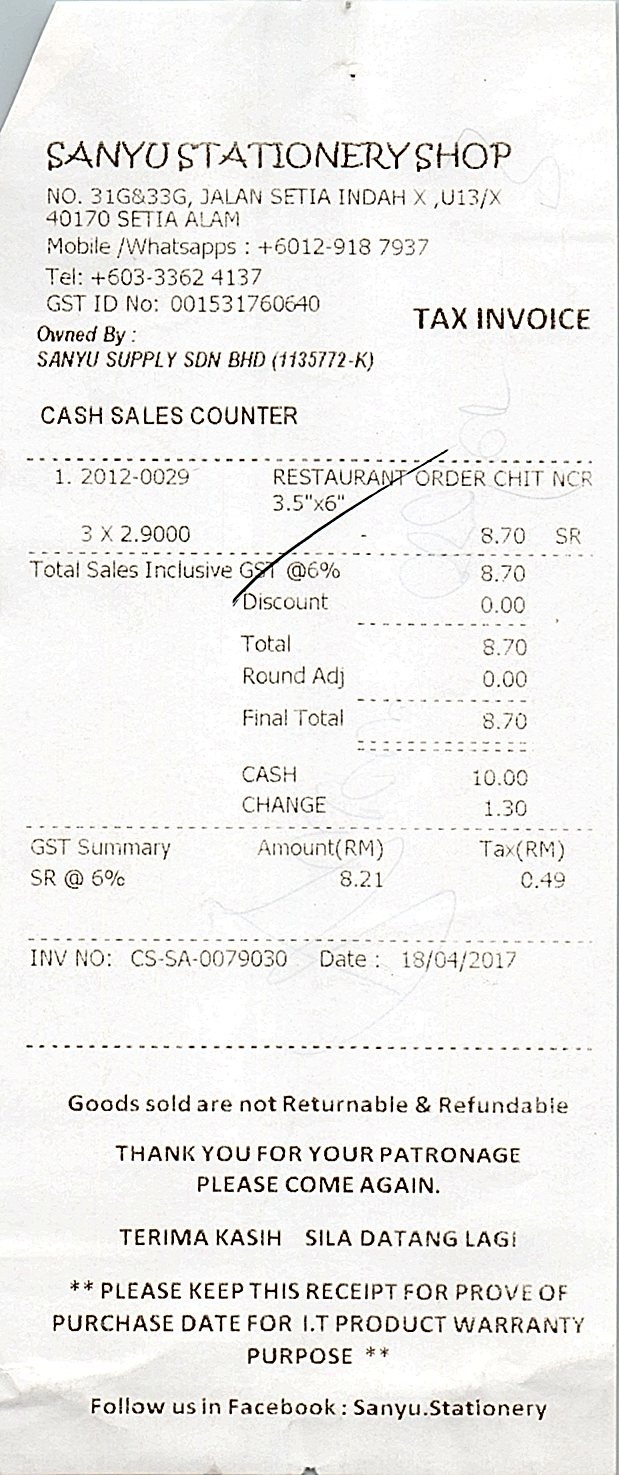
SANYU STATIONERY SHOP
NO. 31G&33G, JALAN SETIA INDAH X ,U13/X
40170 SETIA ALAM
MOBILE /WHATSAPPS : +6012-918 7937
TEL: +603-3362 4137
GST ID NO: 001531760640
OWNED BY :
SANYU SUPPLY SDN BHD (1135772-K)
CASH SALES COUNTER
TAX INVOICE
1. 2012-0029
3 X 2.9000
RESTAURANT ORDER CHIT NCR
3.5"X6"
8.70
SR
TOTAL SALES INCLUSIVE GST @6%
DISCOUNT
TOTAL
ROUND ADJ
FINAL TOTAL
8.70
0.00
8.70
0.00
8.70
CASH
CHANGE
10.00
1.30
GST SUMMARY
SR @ 6%
AMOUNT(RM)
8.21
TAX(RM)
0.49
INV NO: CS-SA-0079030
DATE: 18/04/2017
GOODS SOLD ARE NOT RETURNABLE & REFUNDABLE
THANK YOU FOR YOUR PATRONAGE
PLEASE COME AGAIN.
TERIMA KASIH SILA DATANG LAGI
** PLEASE KEEP THIS RECEIPT FOR PROVE OF
PURCHASE DATE FOR I.T PRODUCT WARRANTY
PURPOSE **
FOLLOW US IN FACEBOOK : SANYU.STATIONERY